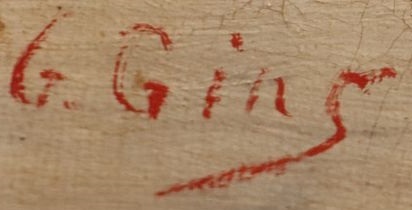
Signature of: georges gins